Question: Can you provide the account number mentioned in the document?
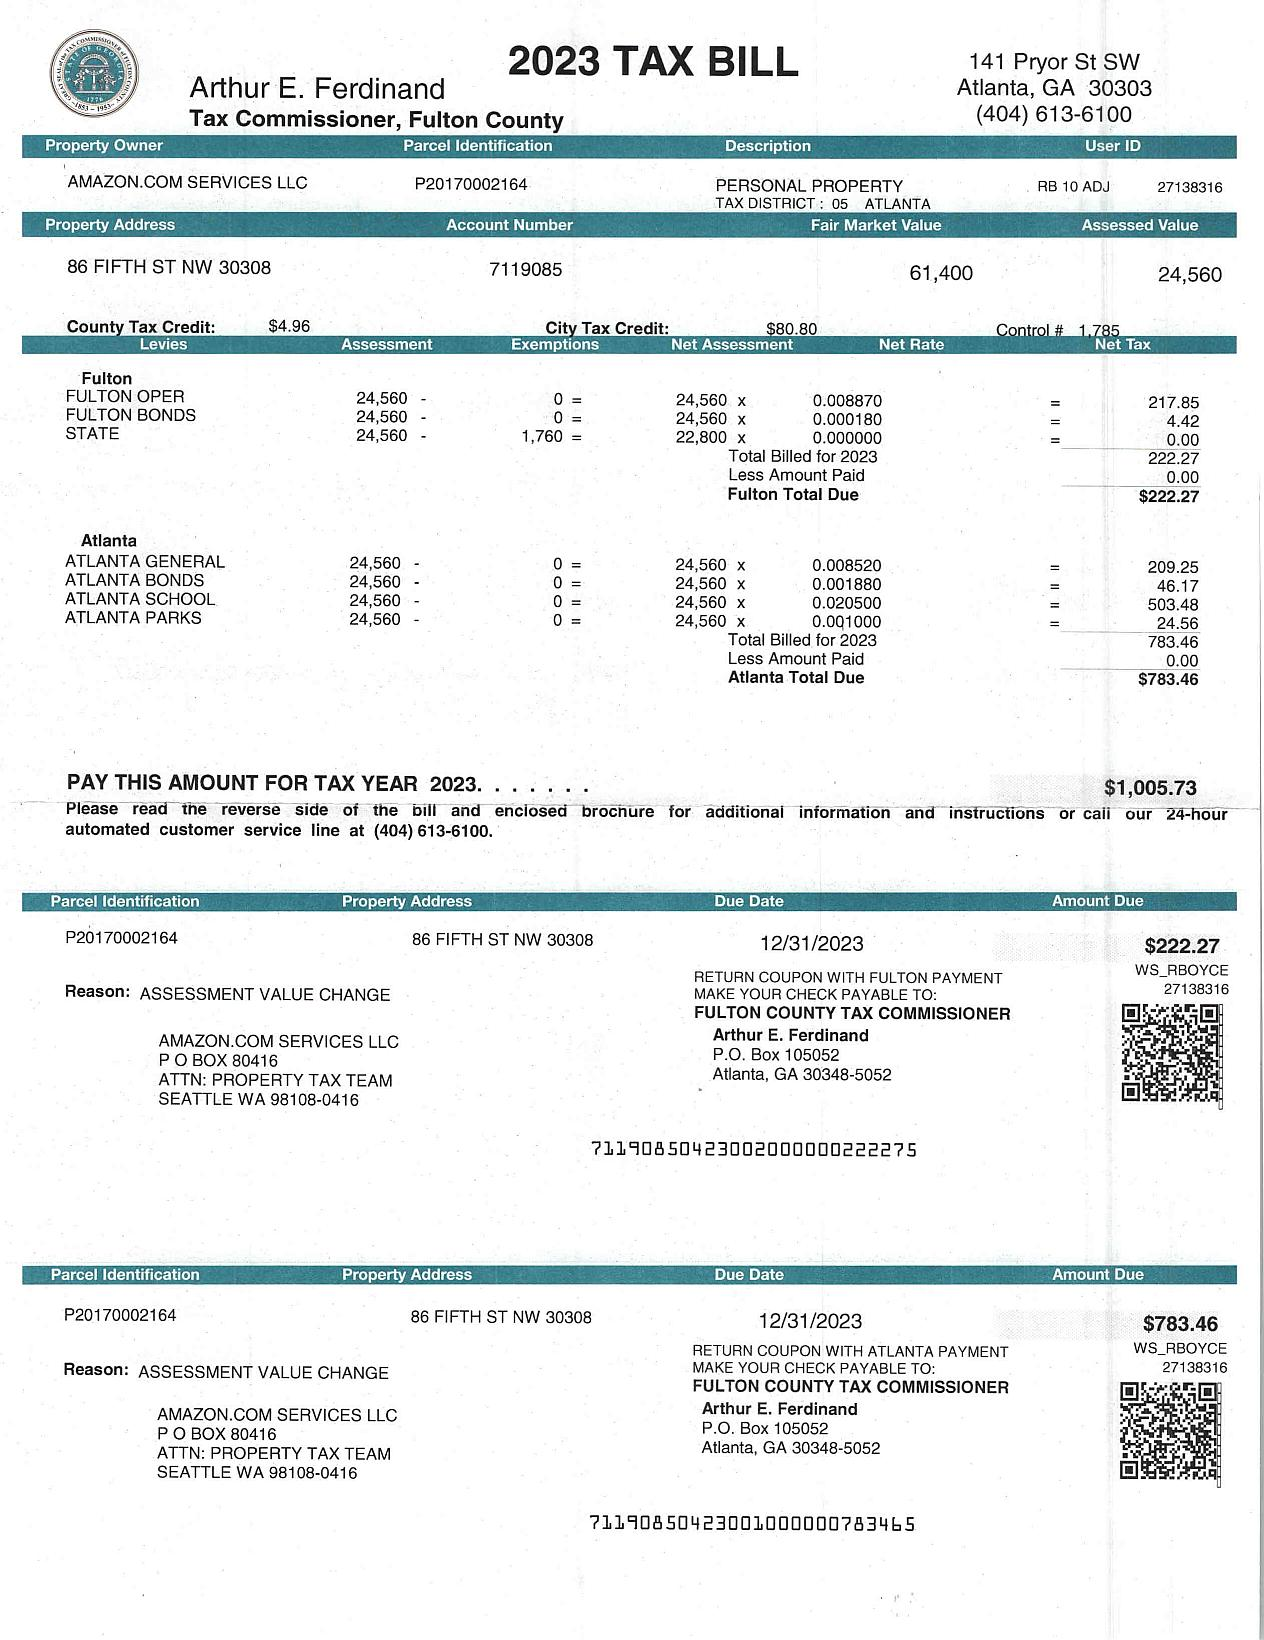
Answer: "7119085"